Question: What is the potential diagnosis?
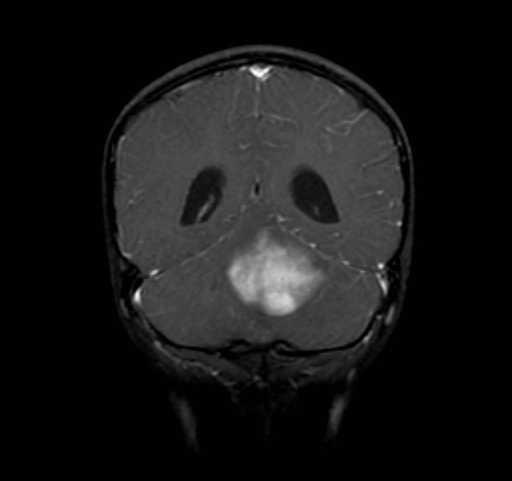
Answer: The possible diagnosis includes • Astrocytoma (pilocytic or fibrillary)
• Ependymoma
• Medulloblastoma.